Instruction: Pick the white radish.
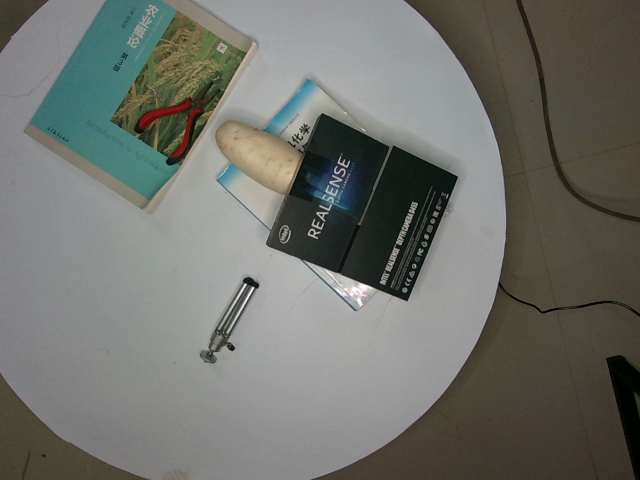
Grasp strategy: vertical